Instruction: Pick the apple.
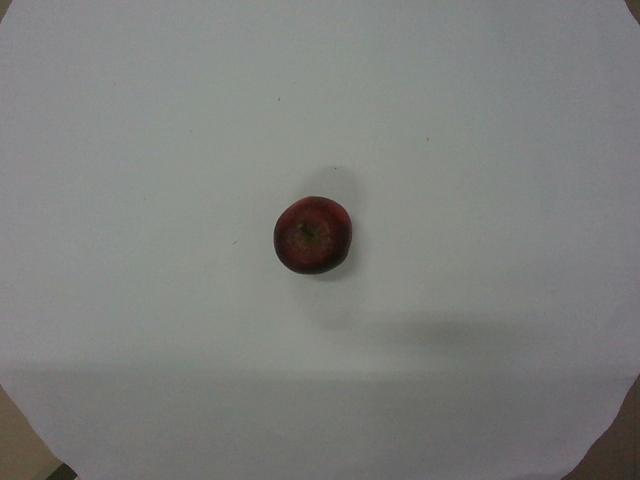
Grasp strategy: vertical